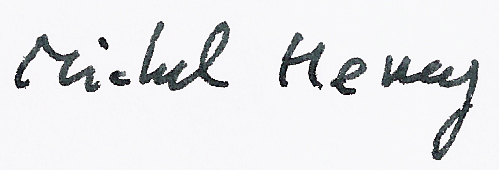
Signature of: michel henry